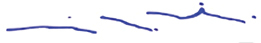
Signature of: brian krolicki